Question: Describe the condition in detail:
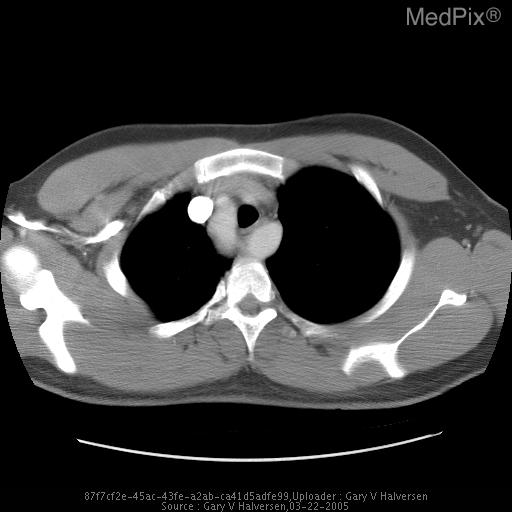
Answer: The disease is discussed as: This is the most common malformation of the aortic arch resulting in a complete vascular ring around the trachea and esophagus.The most common type of right aortic arch is right aortic arch with an aberrant left subclavian artery and it is 2-3 times more common than right arch with mirror image branching of the brachiocephalic vessels. Right arch and aberrant left subclavian artery has a 5-12% incidence of associated congenital heart disease while right arch with mirror branching of the brachiocephalic vessels has a 98% incidence of associated congenital heart disease.

Two types:
1.Origin of the left subclavian artery from a posterior aortic diverticulum from which a ductus arteriosus extends to the left pulmonary artery. The retroesophageal part of the ring is large and compression is produced by the diverticulum (Diverticulum of Kummerell).

2.Origin of the left subclavian artery from the descending aorta with a left ductus connecting the left subclavian artery to the left pulmonary artery. The retroesophageal part of the ring is small.

In both types of aberrant subclavian arteries, the vessel runs behind the esophagus.

Definitive diagnosis is now usually accomplished by CT or MRI. Both display the severity of airway narrowing and the retro-esophageal aberrant artery.Both demonstrate the large aortic diverticulum invariably at the site of airway compression with an aberrant left subclavian artery.